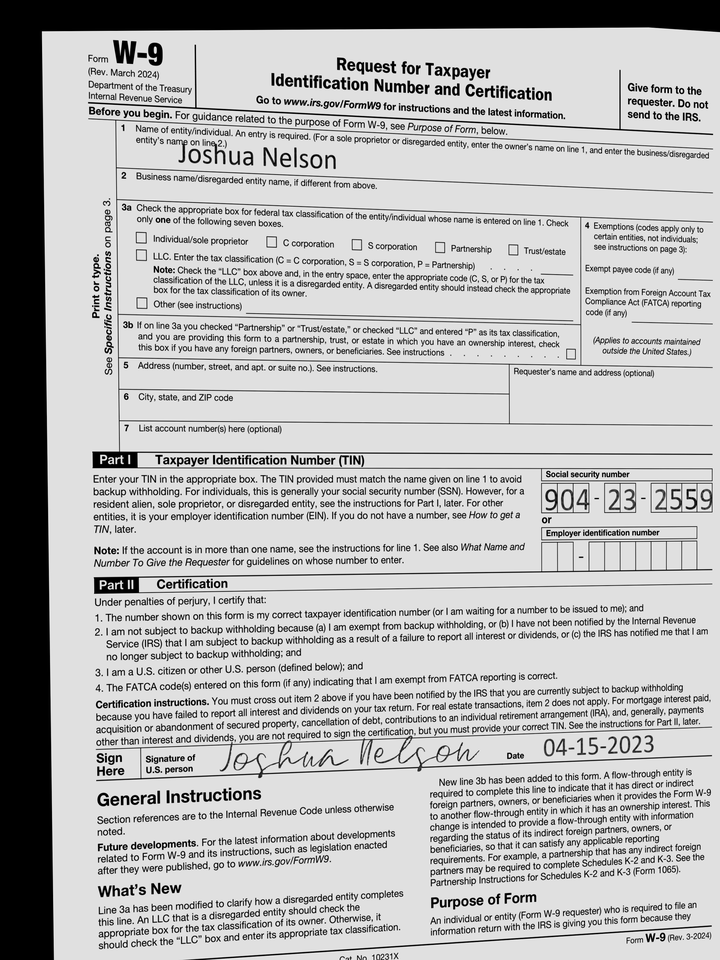
cbx: no
ssn: 904232559
enm: Joshua Nelson
sdt: 04-15-2023